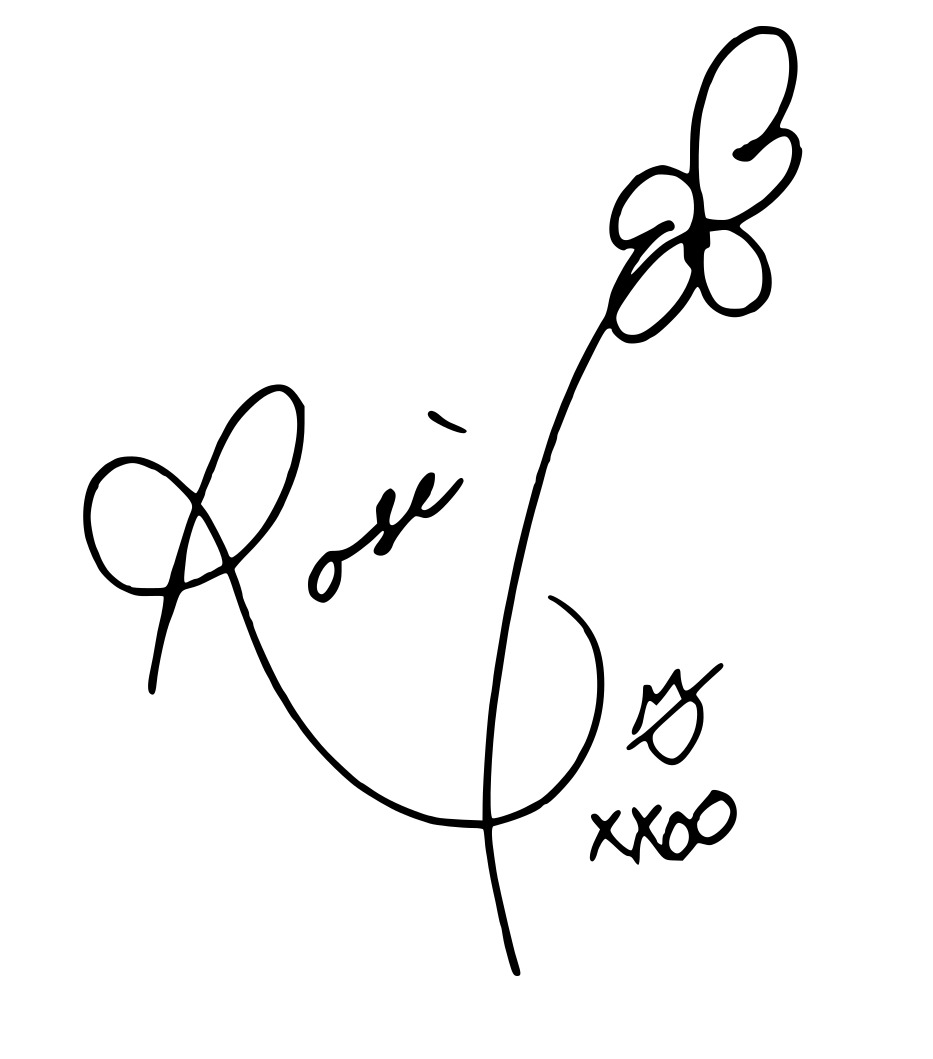
Signature of: rosé